Question: What is the potential diagnosis?
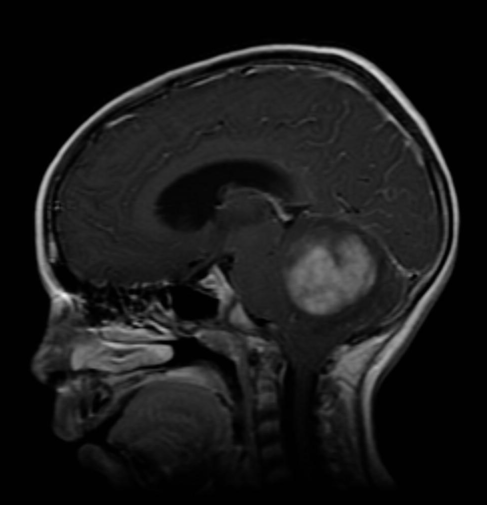
Answer: The possible diagnosis includes • Astrocytoma (pilocytic or fibrillary)
• Ependymoma
• Medulloblastoma.